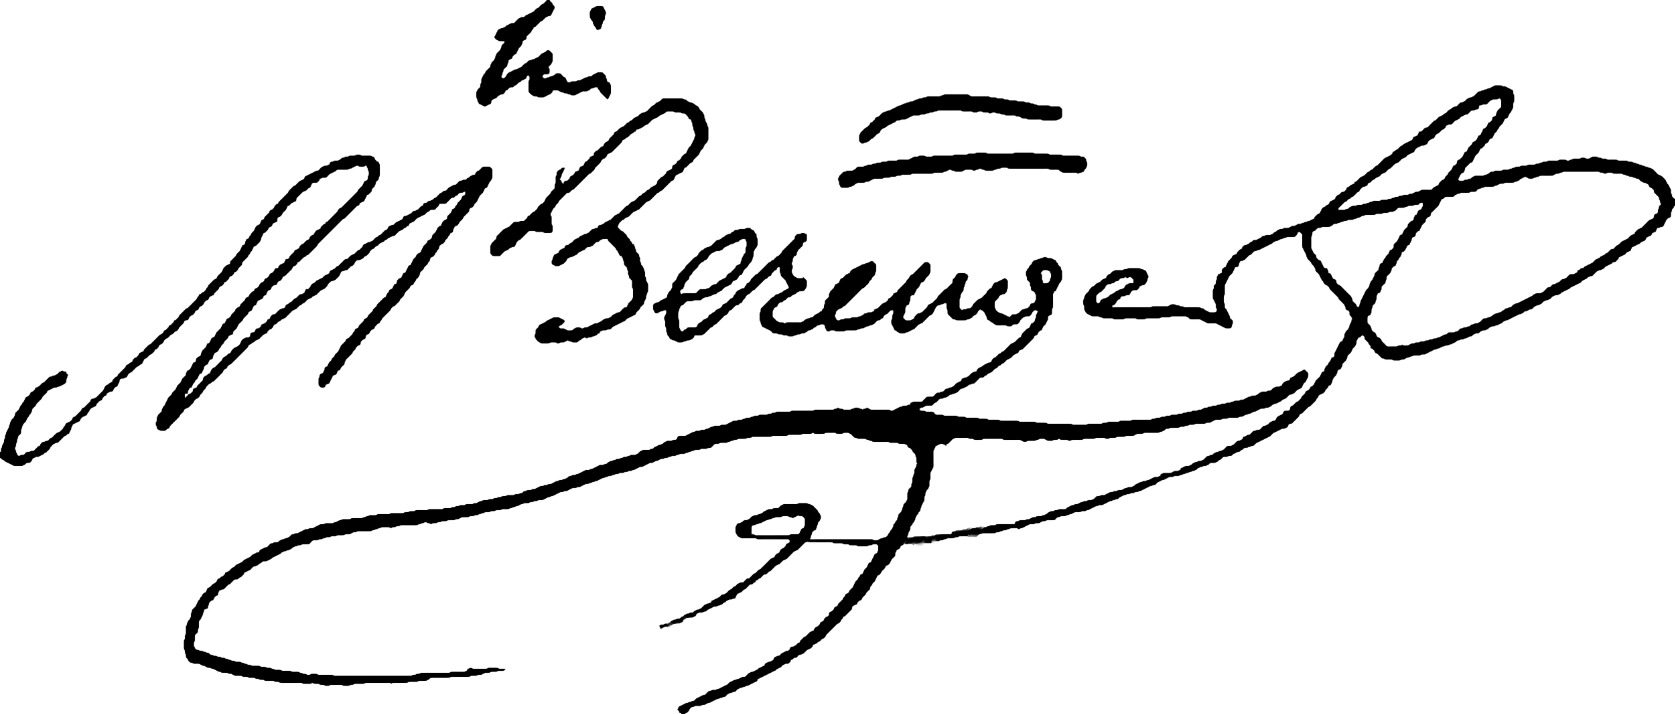
Signature of: alphonse marie marcellin thomas bérenger